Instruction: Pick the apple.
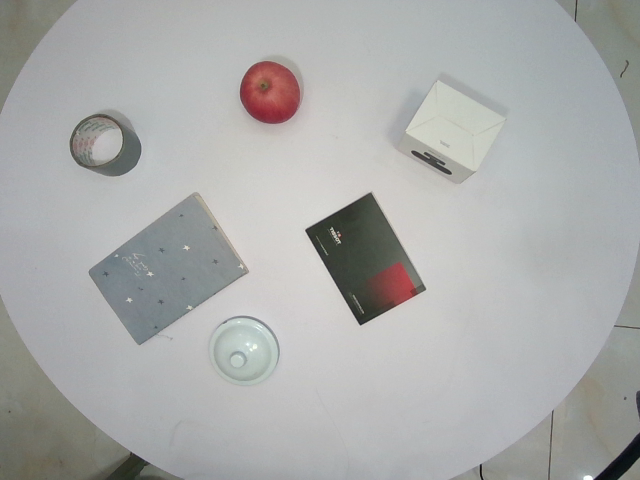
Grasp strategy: vertical